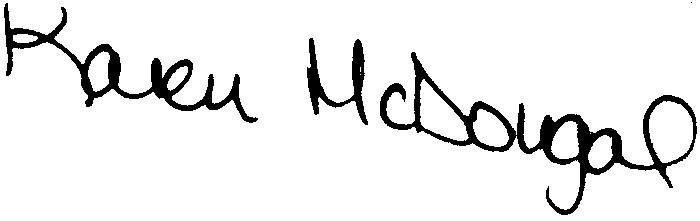
Signature of: karen mcdougal